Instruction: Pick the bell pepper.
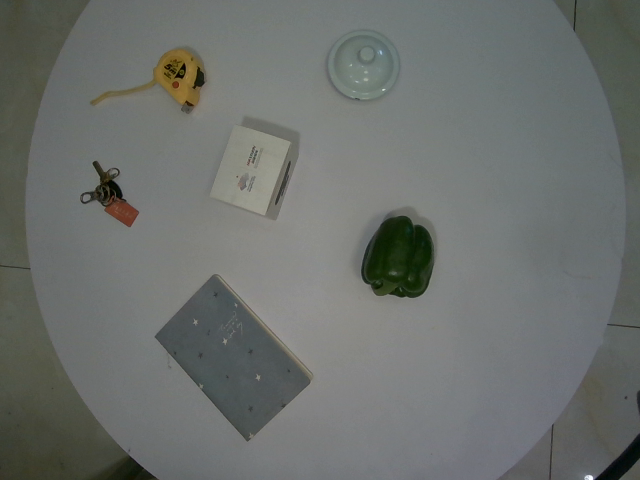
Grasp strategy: vertical